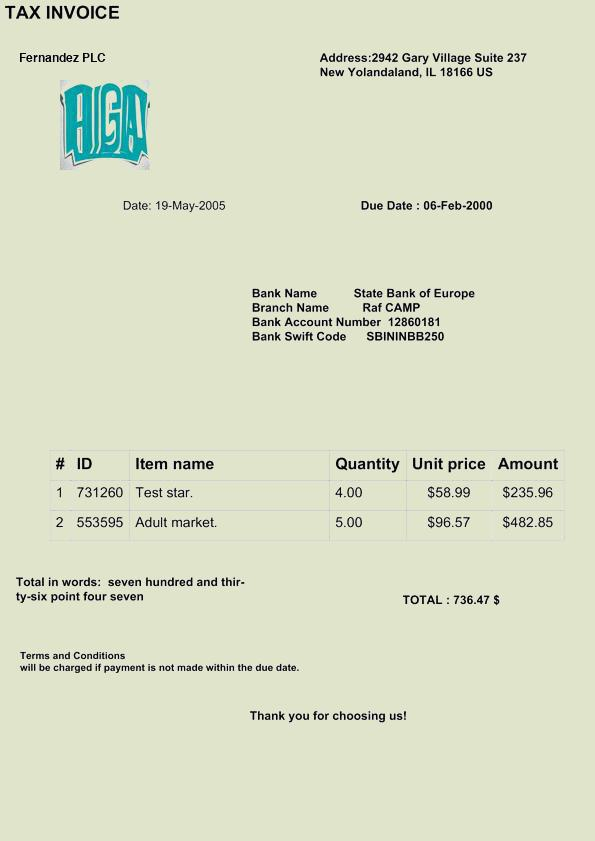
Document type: Invoice